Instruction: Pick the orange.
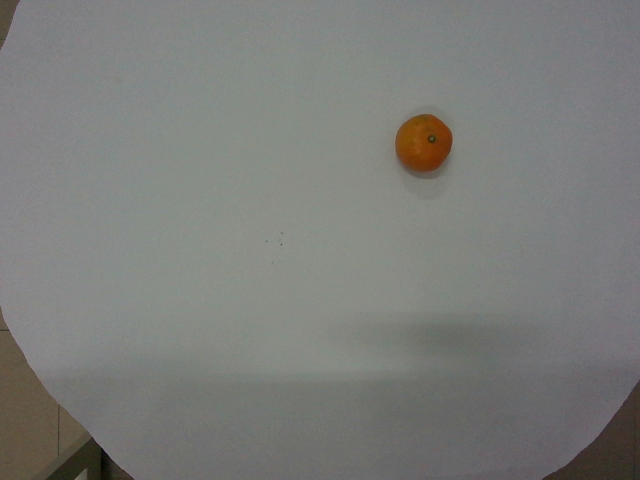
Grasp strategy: vertical